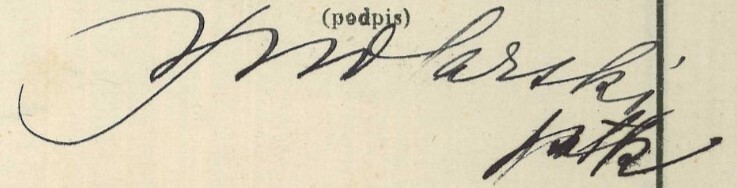
Signature of: władysław smolarski